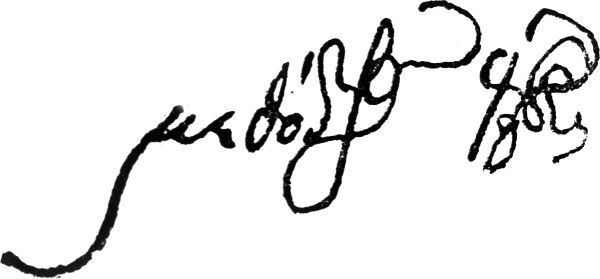
Signature of: methodios anthrakites